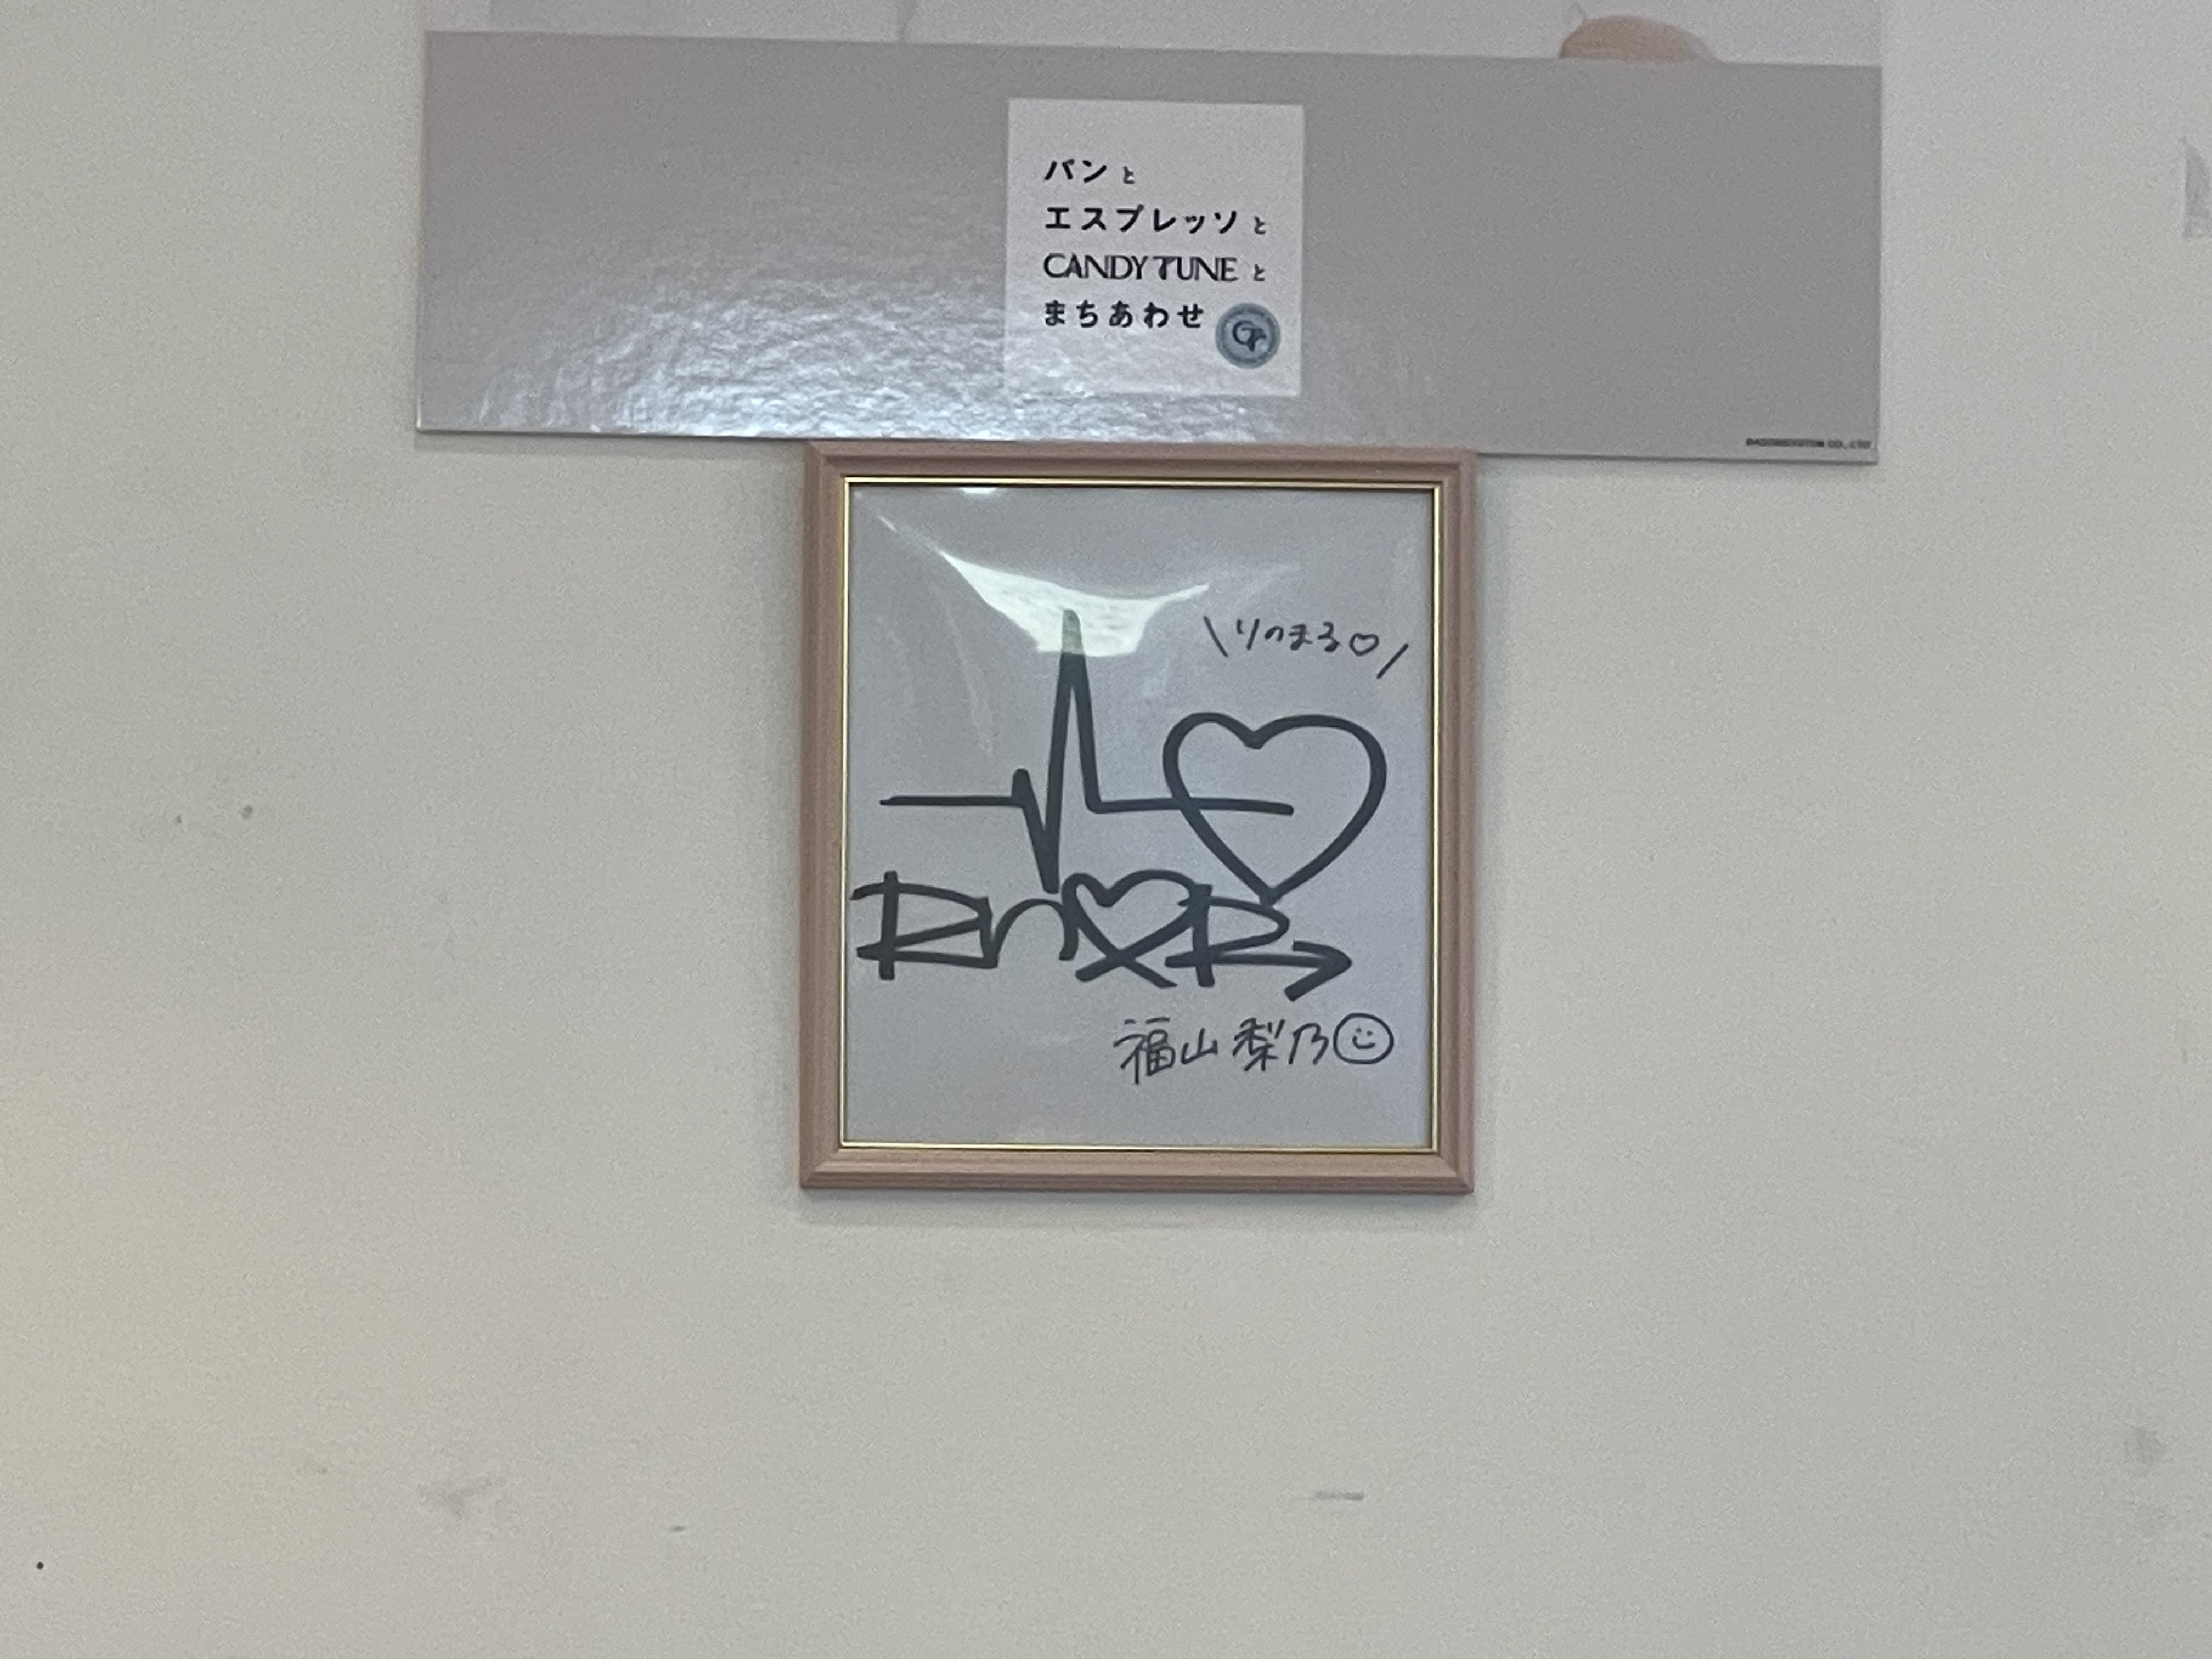
Signature of: rino fukuyama